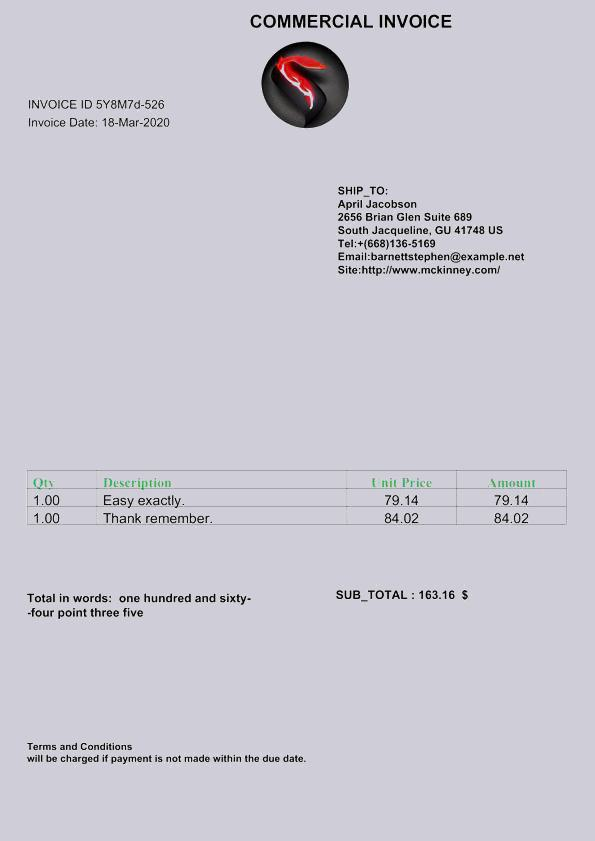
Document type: Invoice